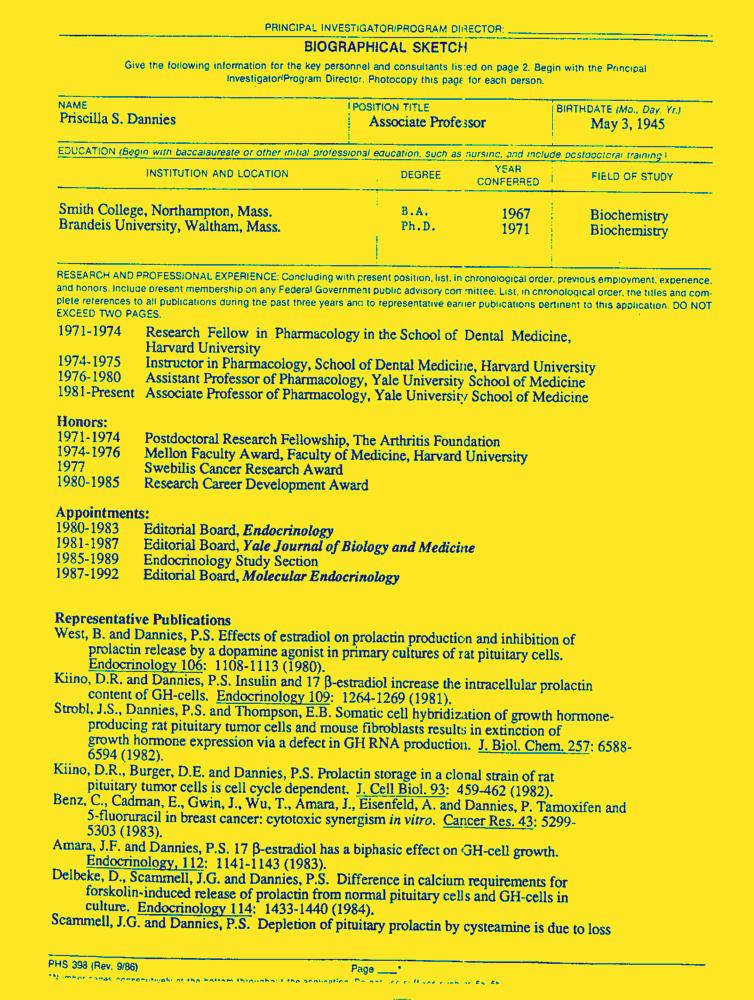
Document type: Resume-Doc